Question: What is the address or location of the property listed in the document?
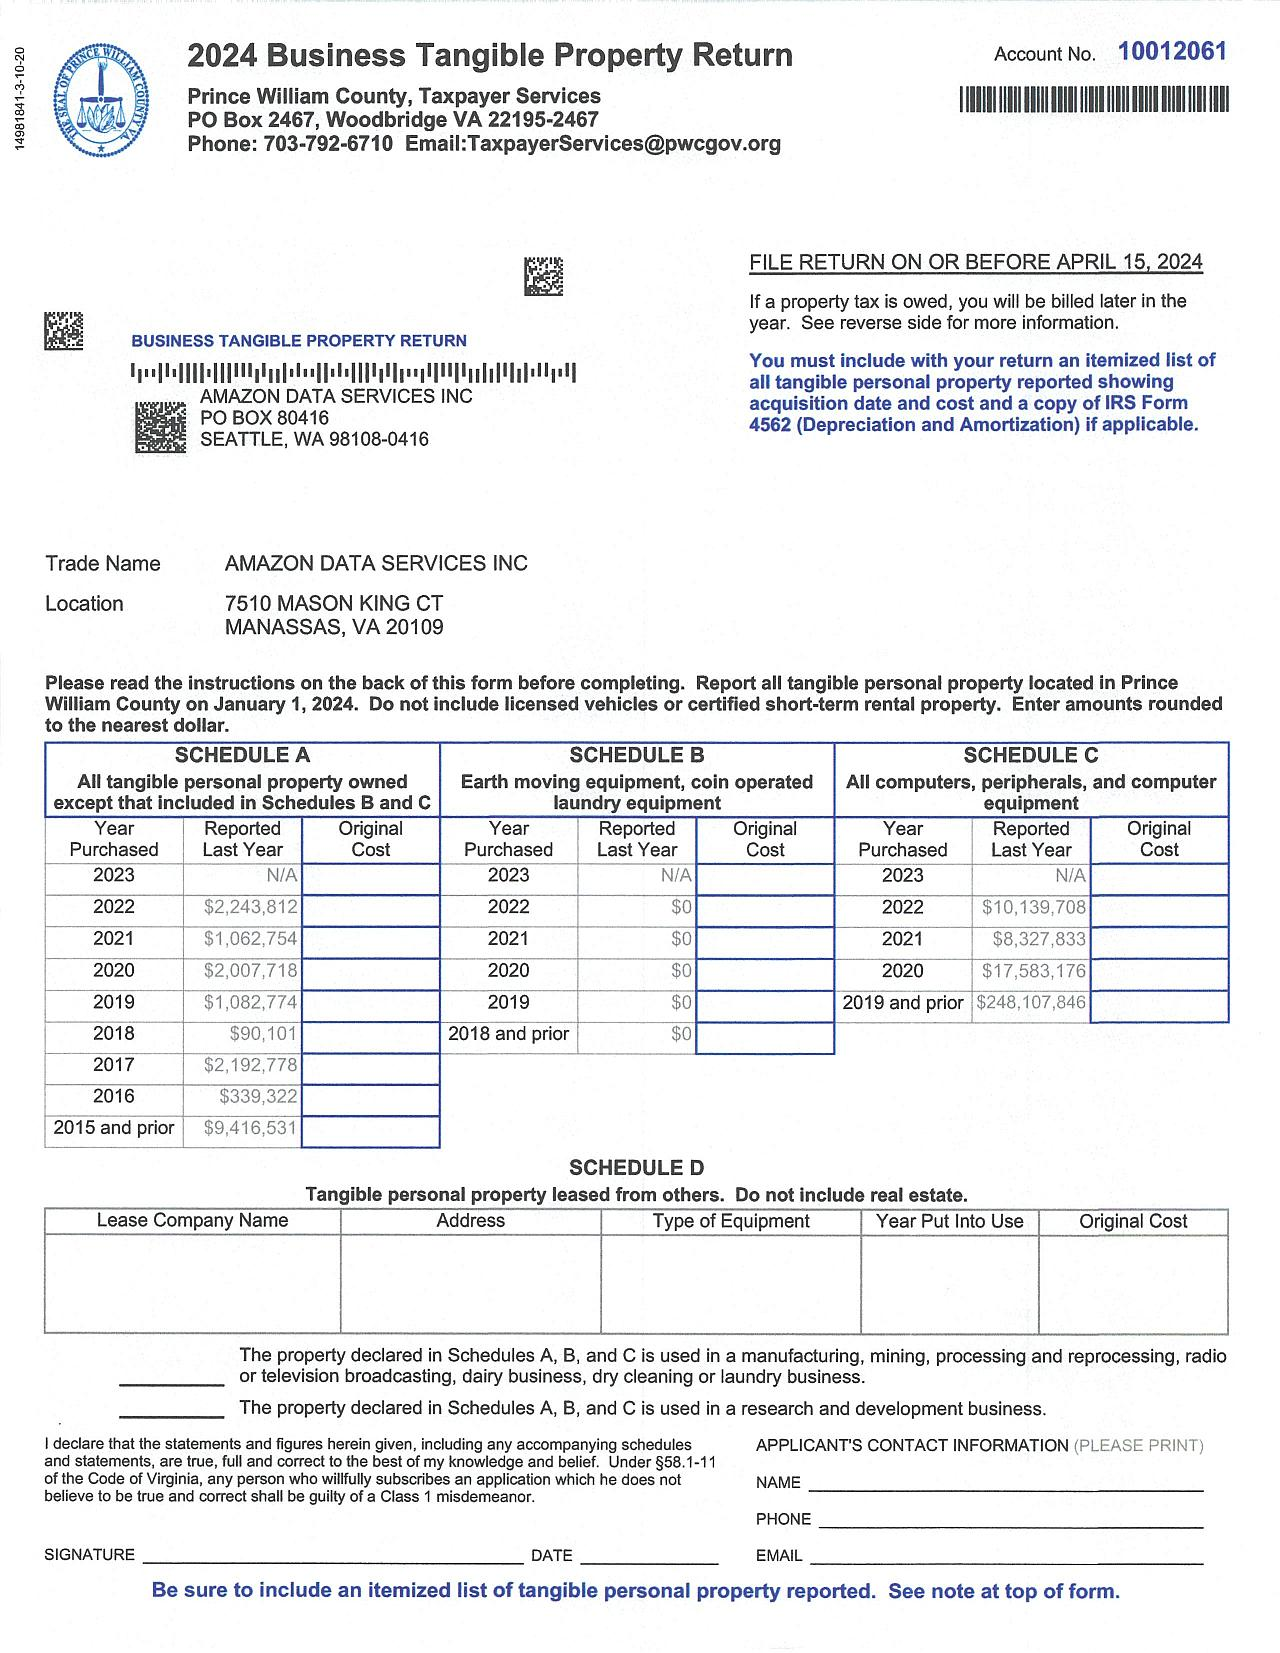
Answer: "7510 MASON KING CT MANASSAS, VA 20109"